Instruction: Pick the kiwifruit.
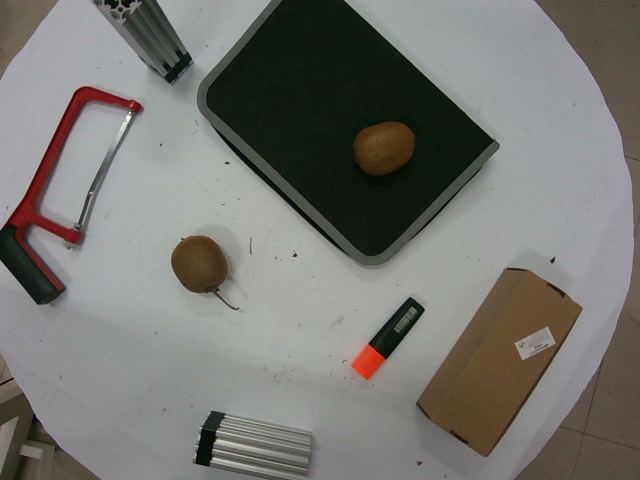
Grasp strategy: vertical